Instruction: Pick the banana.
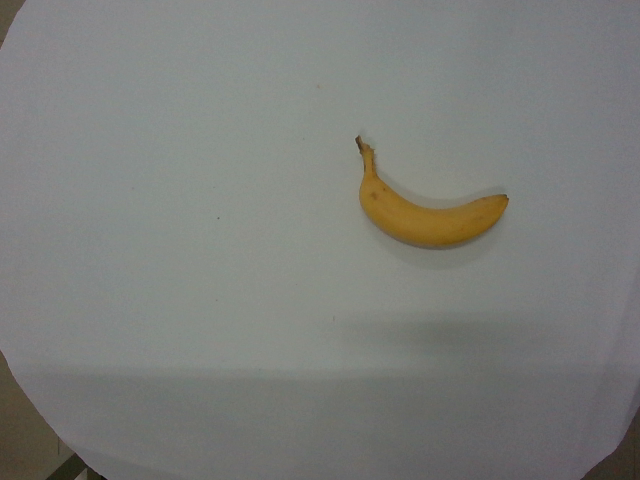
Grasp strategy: vertical